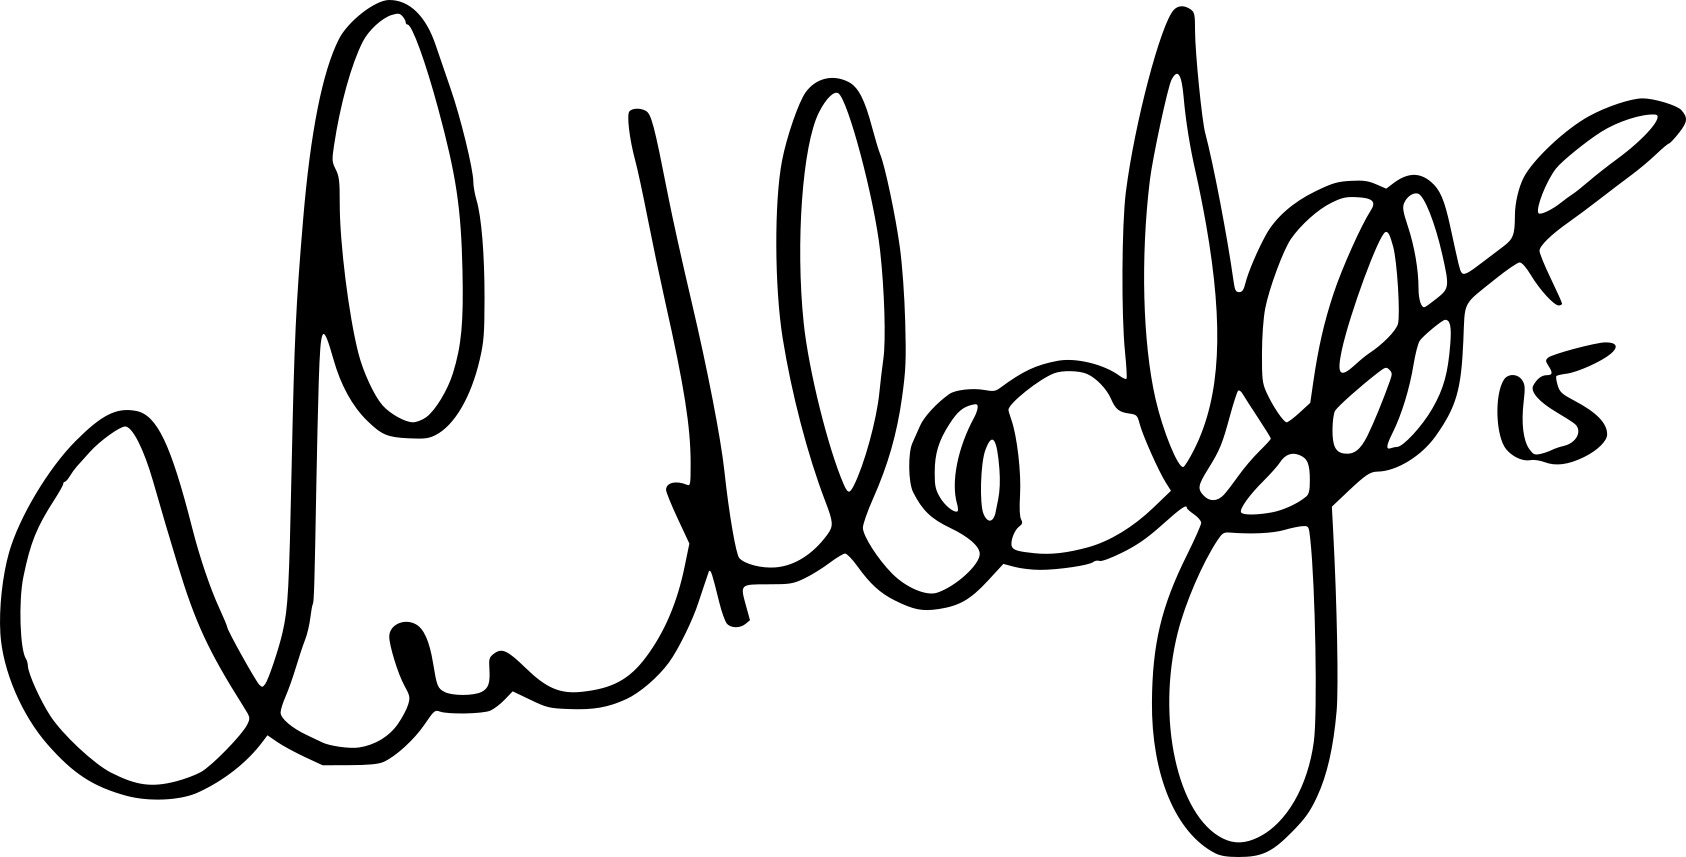
Signature of: luke hodge